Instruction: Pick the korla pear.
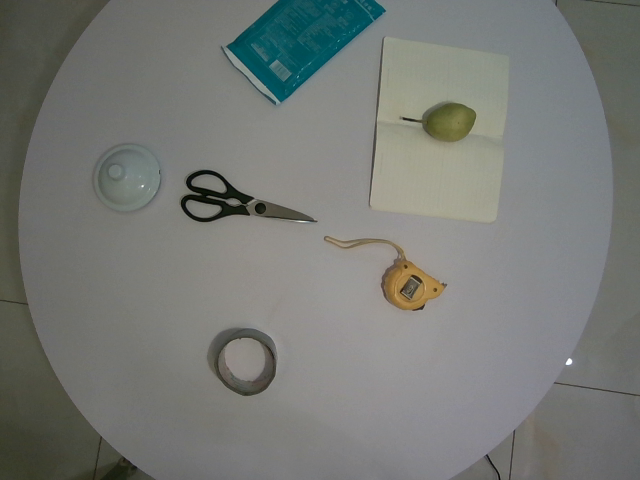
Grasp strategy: vertical